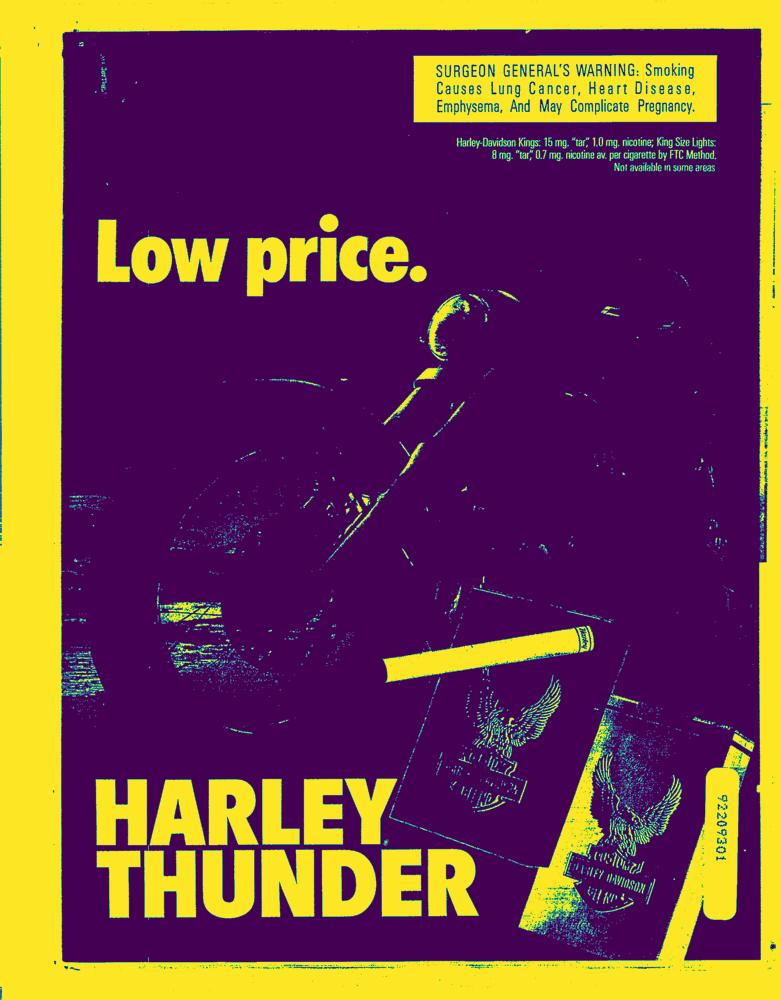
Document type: AD